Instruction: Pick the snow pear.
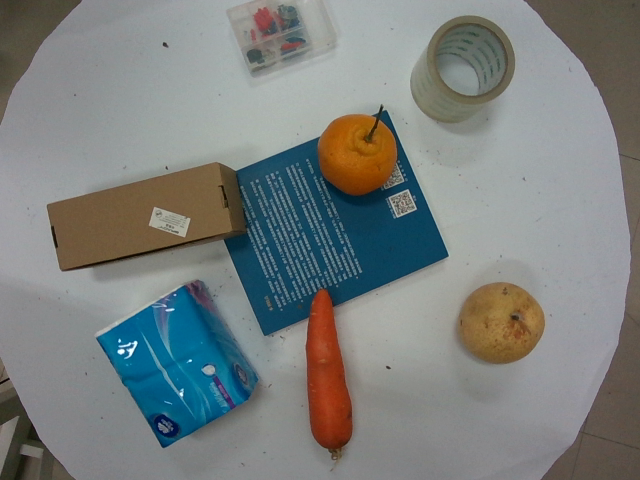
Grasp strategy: vertical